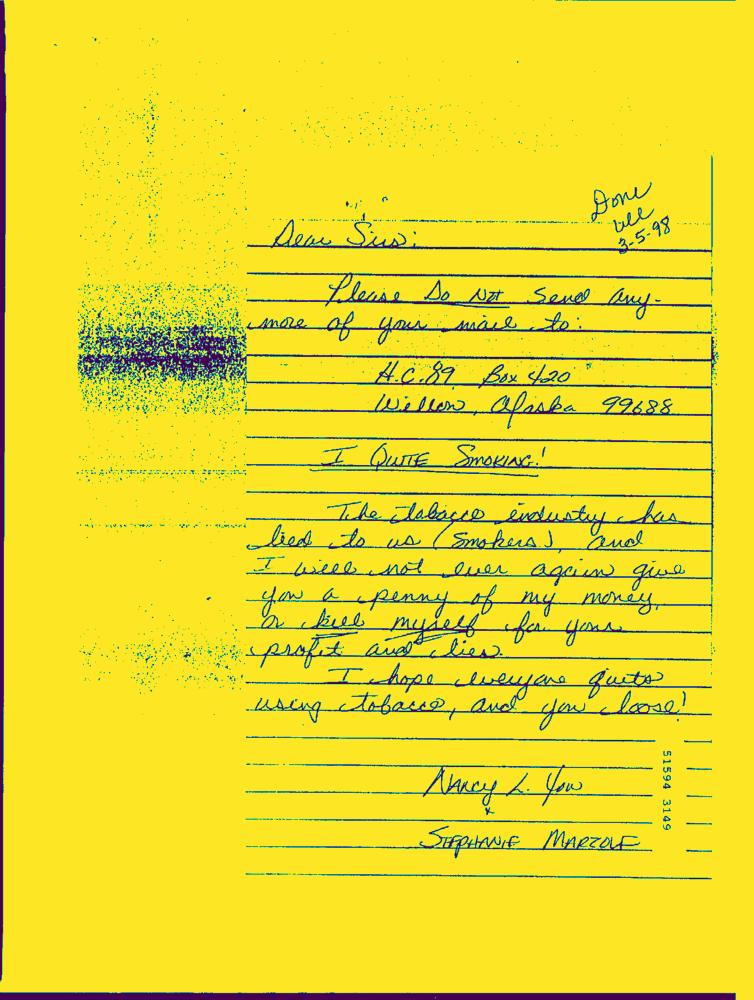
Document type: Hand-Written